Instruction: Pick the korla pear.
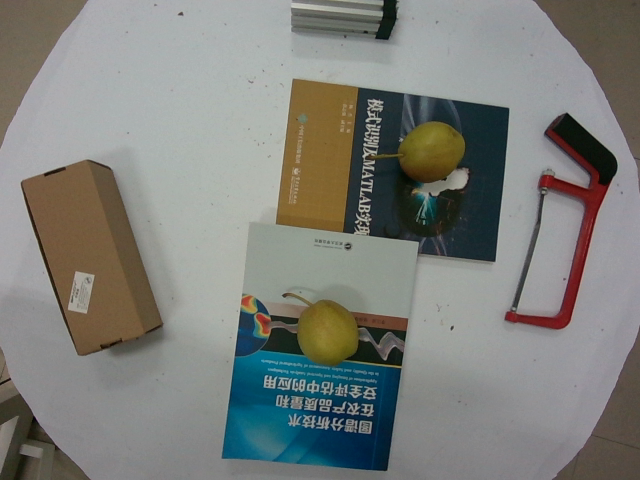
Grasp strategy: vertical